Question: How is the history relevant to the case?
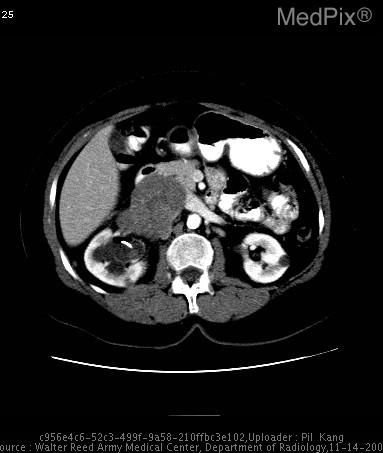
Answer: The patient's history of Patient is s/p placement of right ureteral stent for extrinsic obstruction of the right ureter due to a "mass" demonstrated on previous non-contrast renal stone protocol CT. is key in understanding the case.